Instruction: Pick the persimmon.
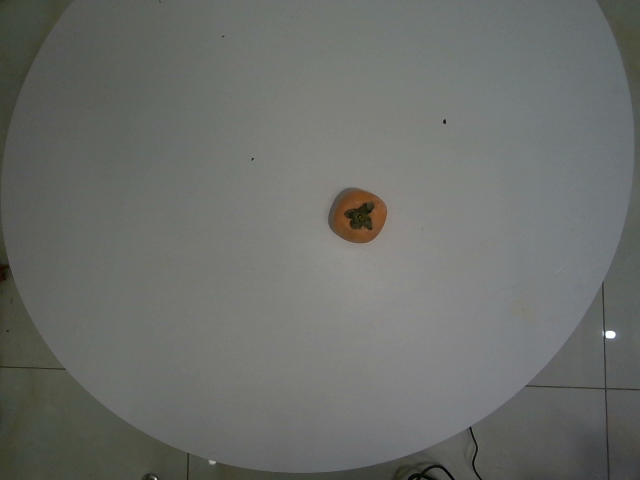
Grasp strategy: vertical